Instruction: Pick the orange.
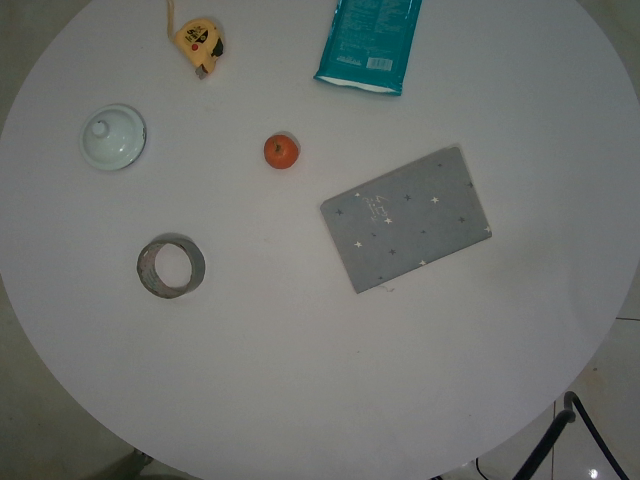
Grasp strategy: vertical